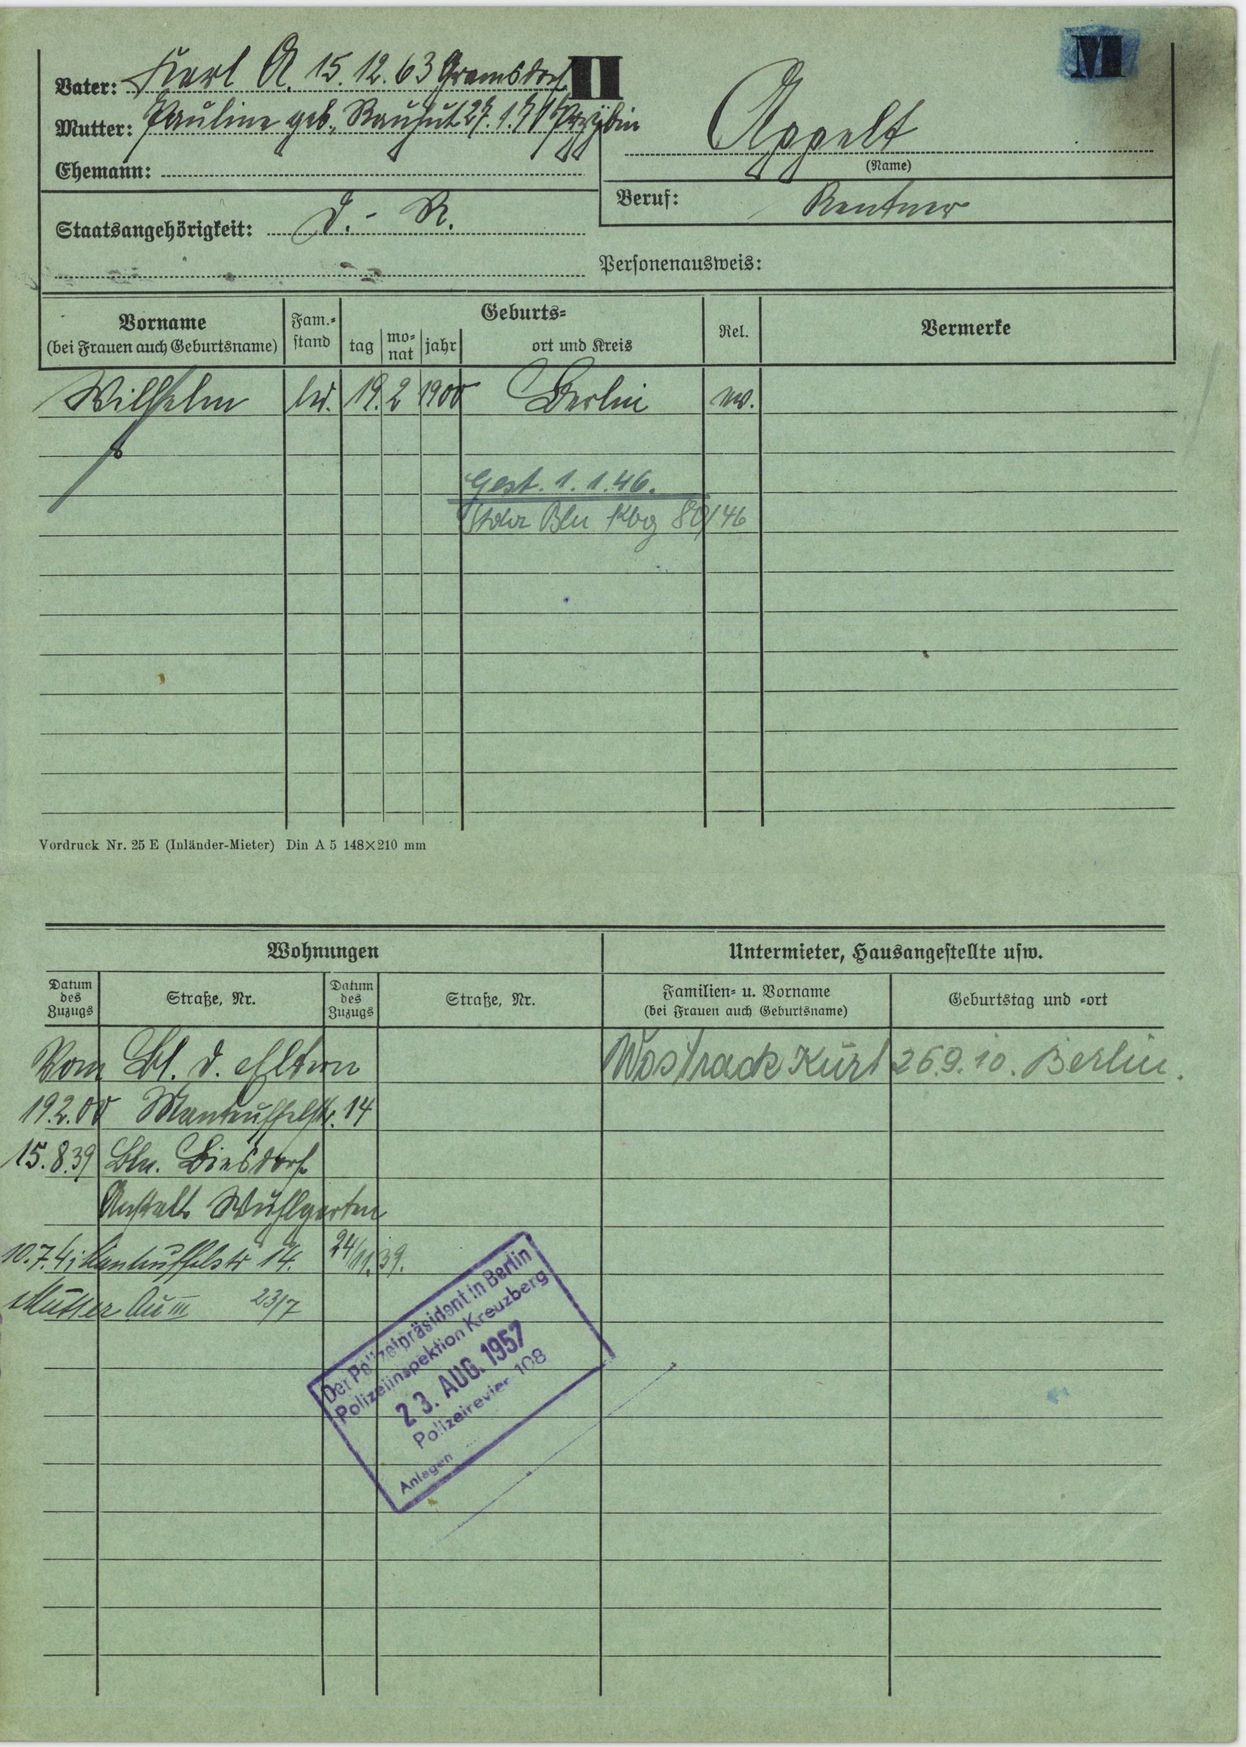
Appelt